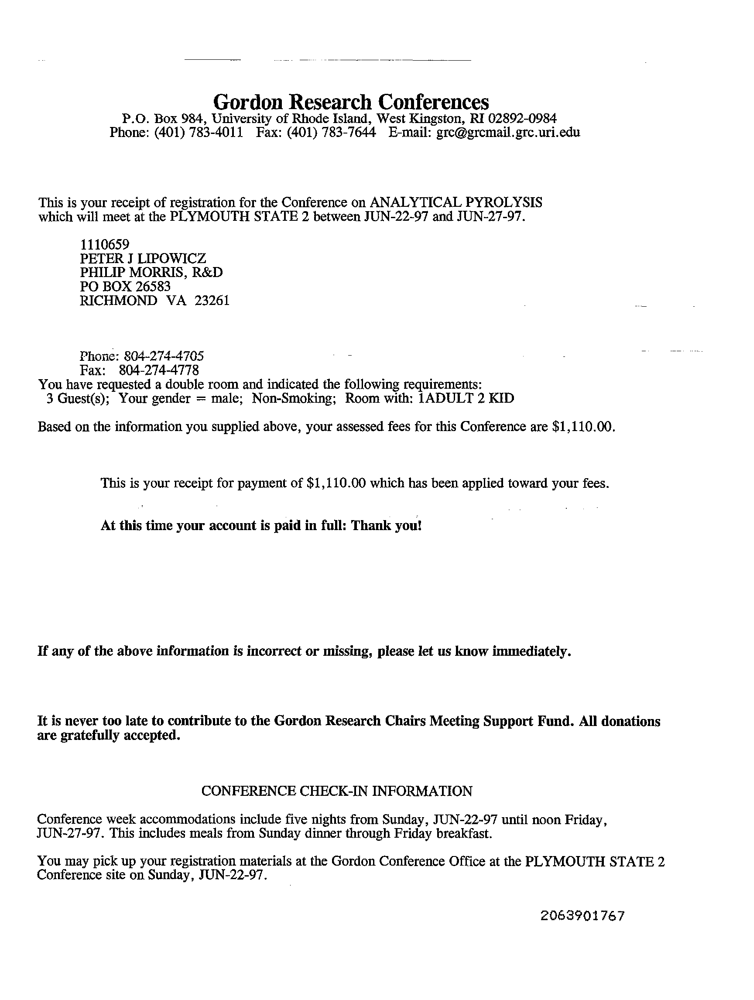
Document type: Invoice